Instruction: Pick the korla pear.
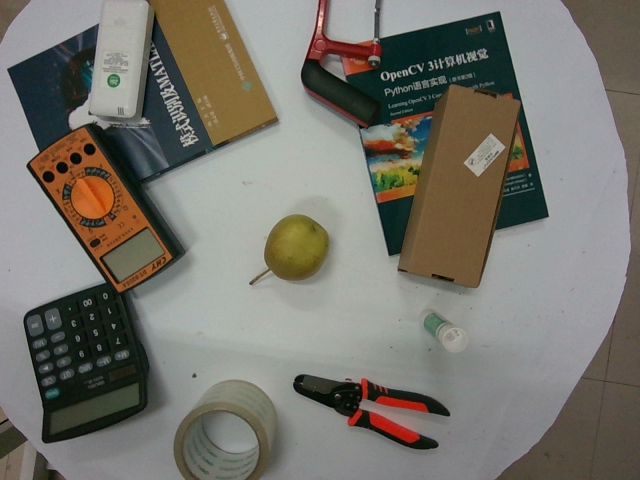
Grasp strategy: vertical